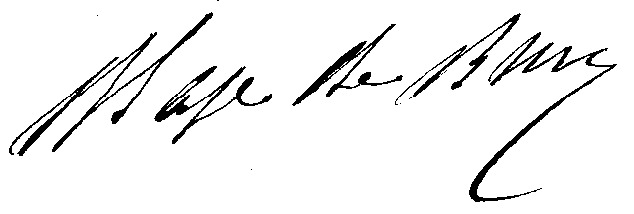
Signature of: henri blaze